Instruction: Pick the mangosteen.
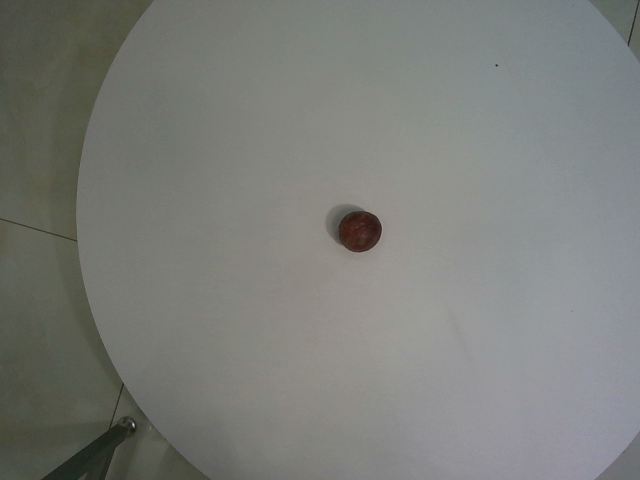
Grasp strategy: vertical